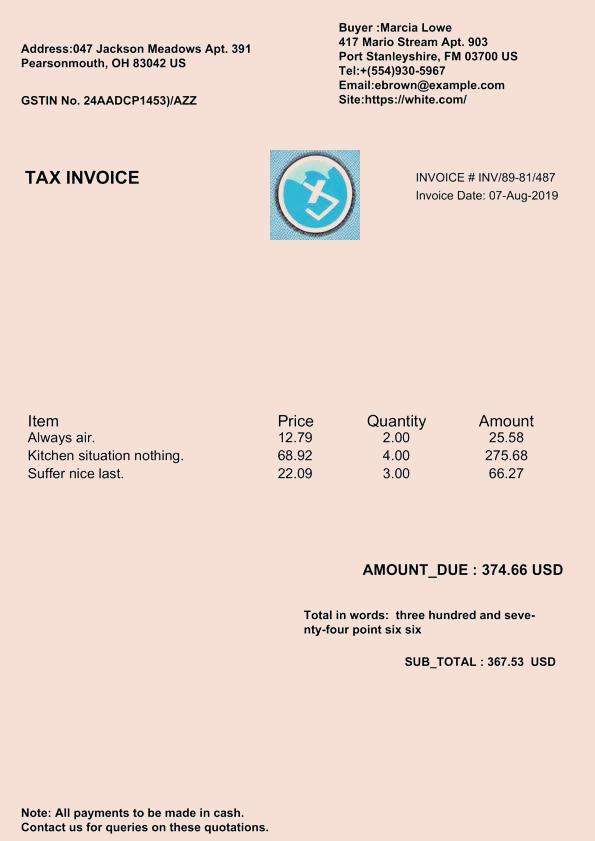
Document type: Invoice